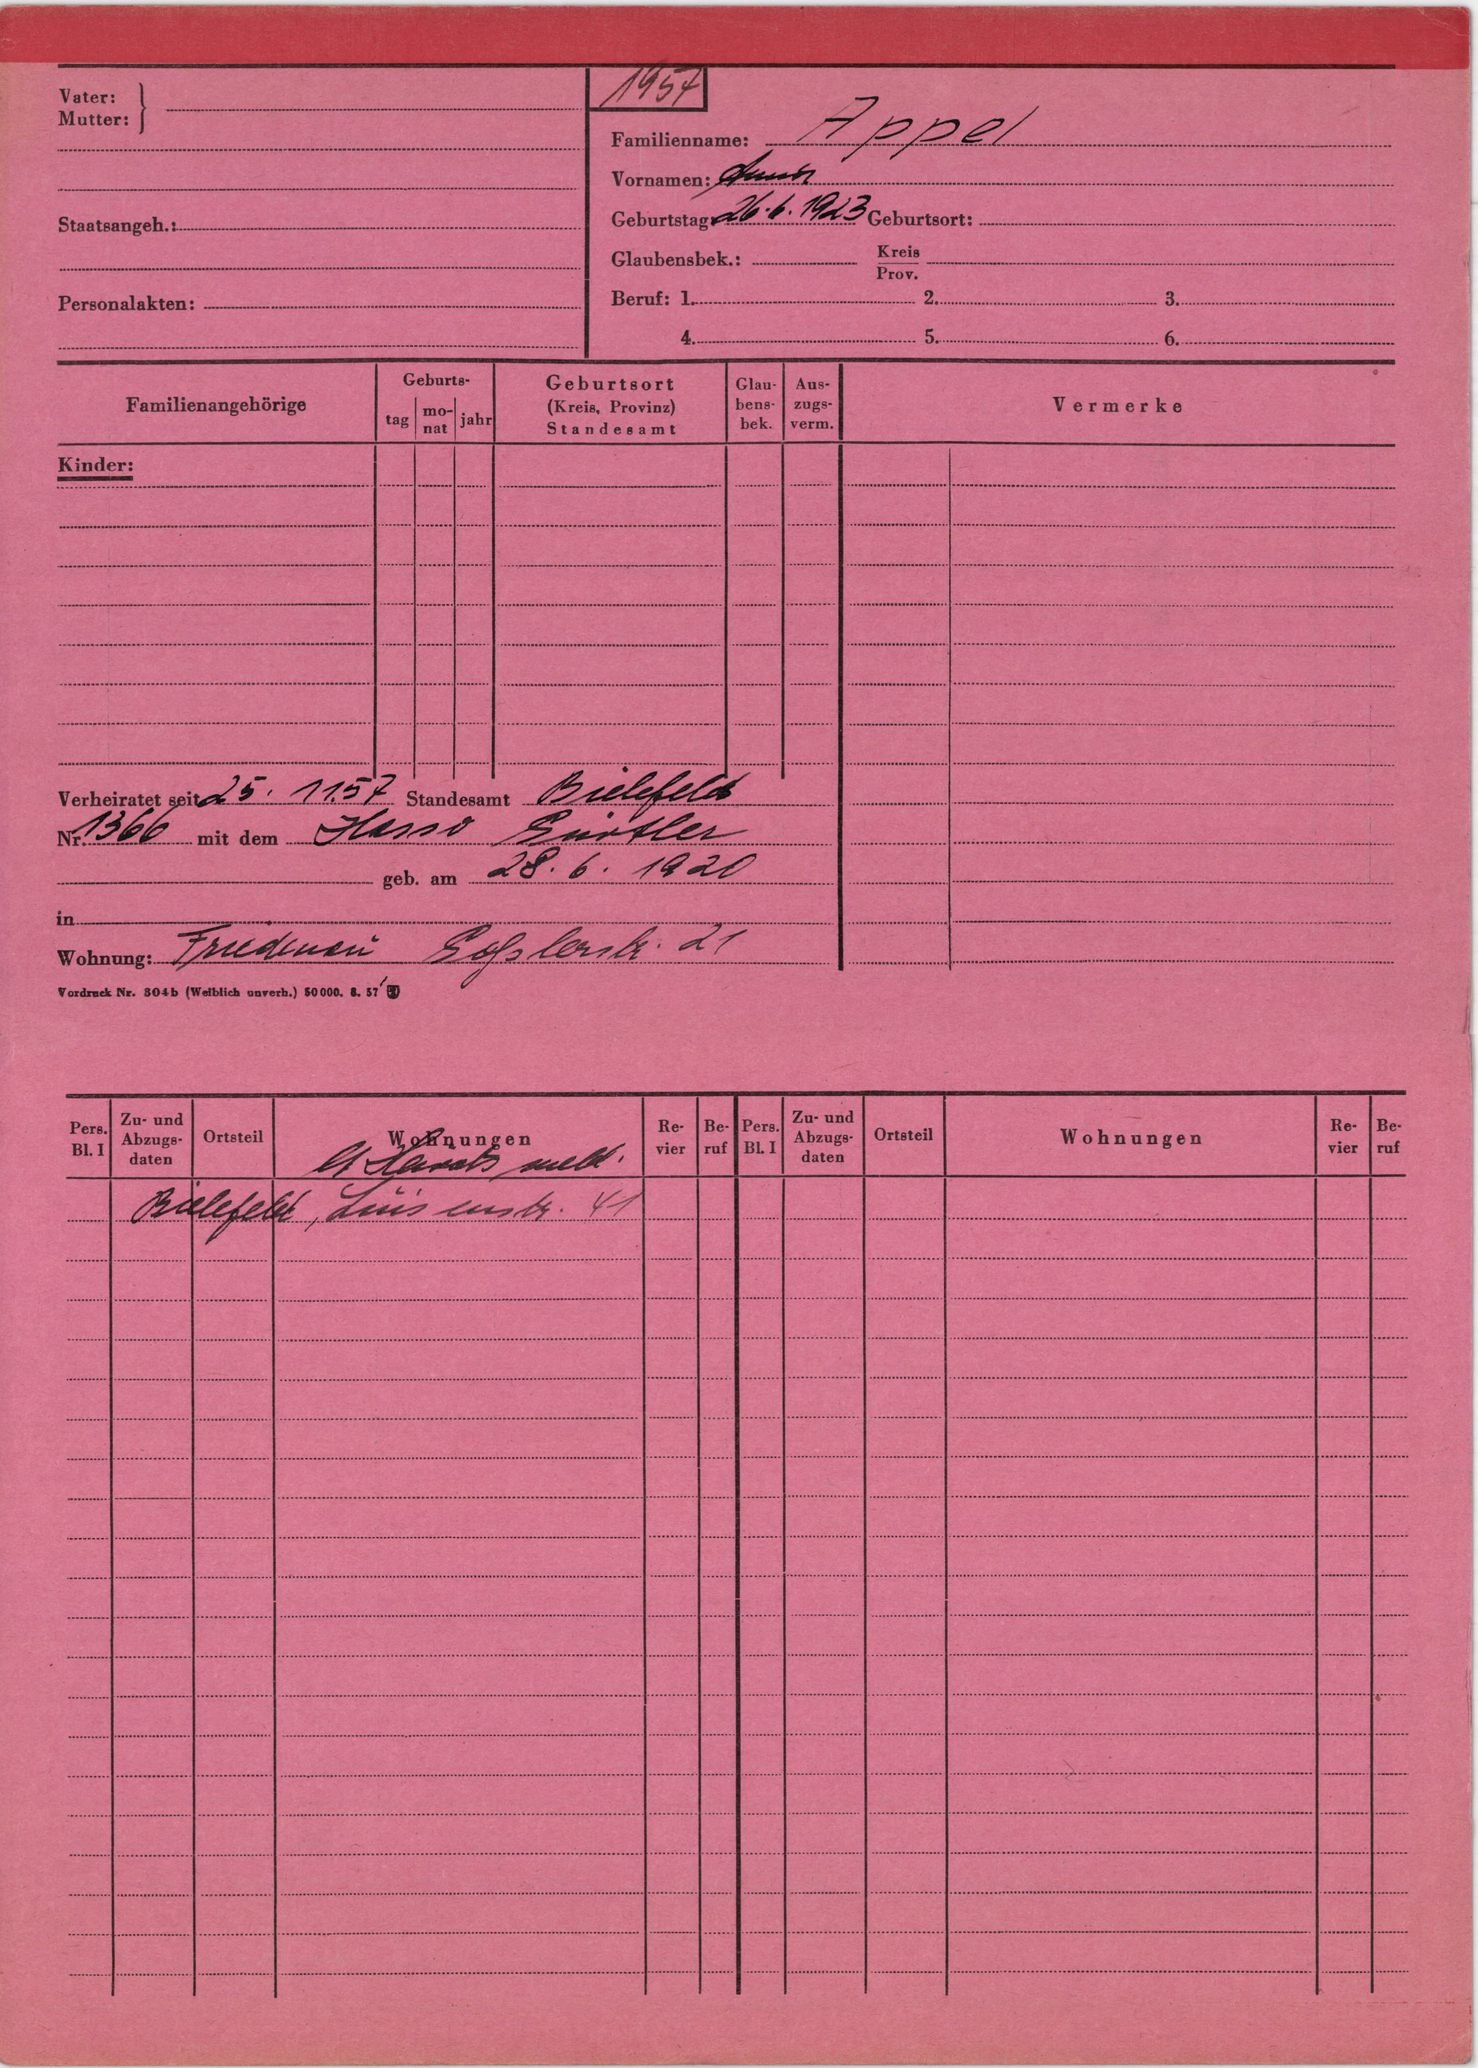
Appel